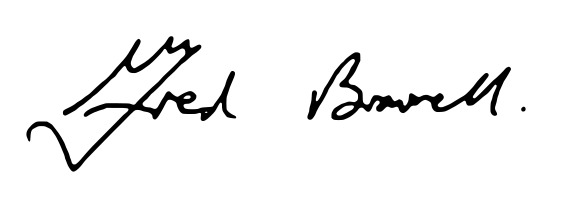
Signature of: frederick brownell